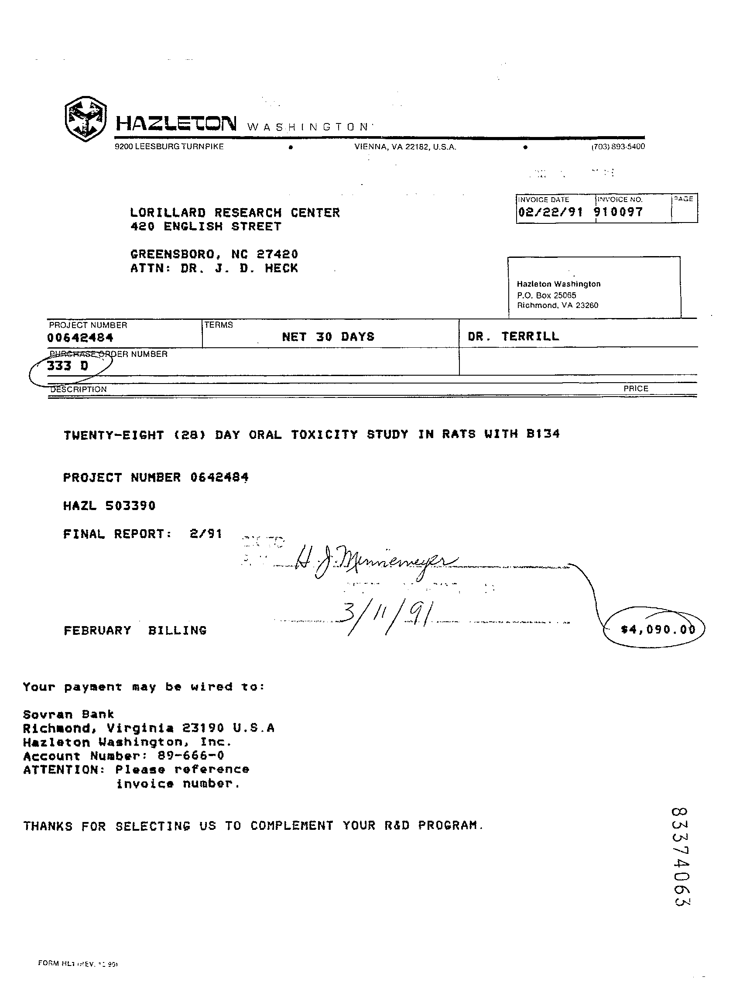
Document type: Invoice